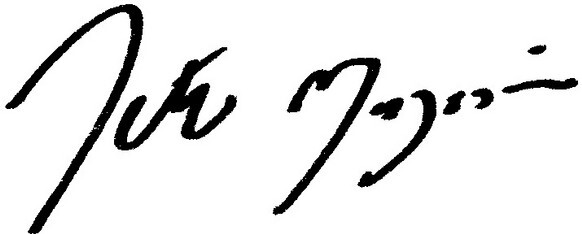
Signature of: seth magaziner